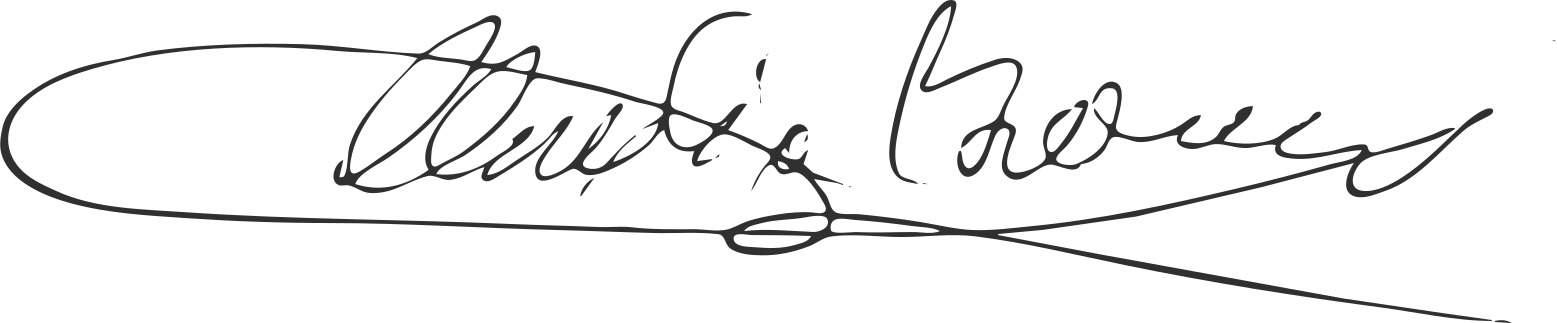
Signature of: claudia borreani